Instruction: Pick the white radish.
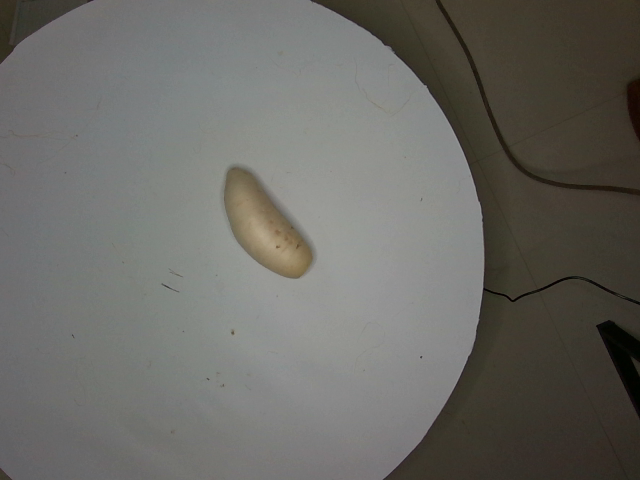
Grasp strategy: vertical